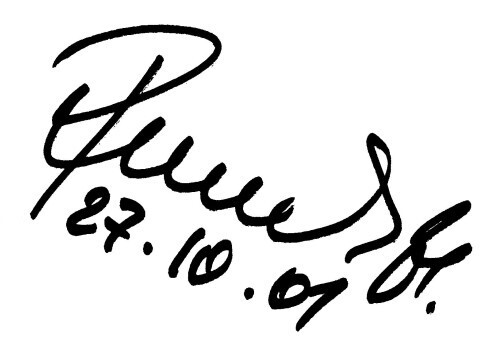
Signature of: vladimír remek